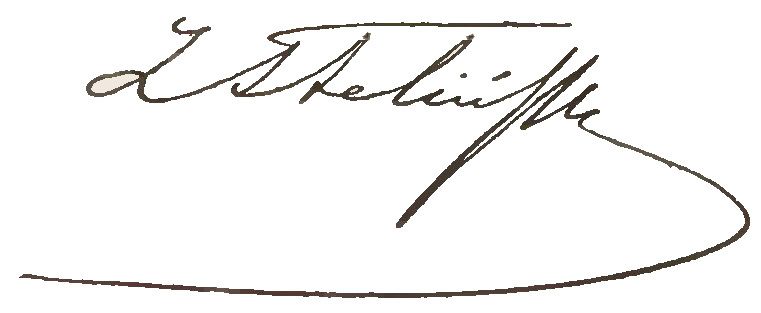
Signature of: zygmunt szczęsny feliński